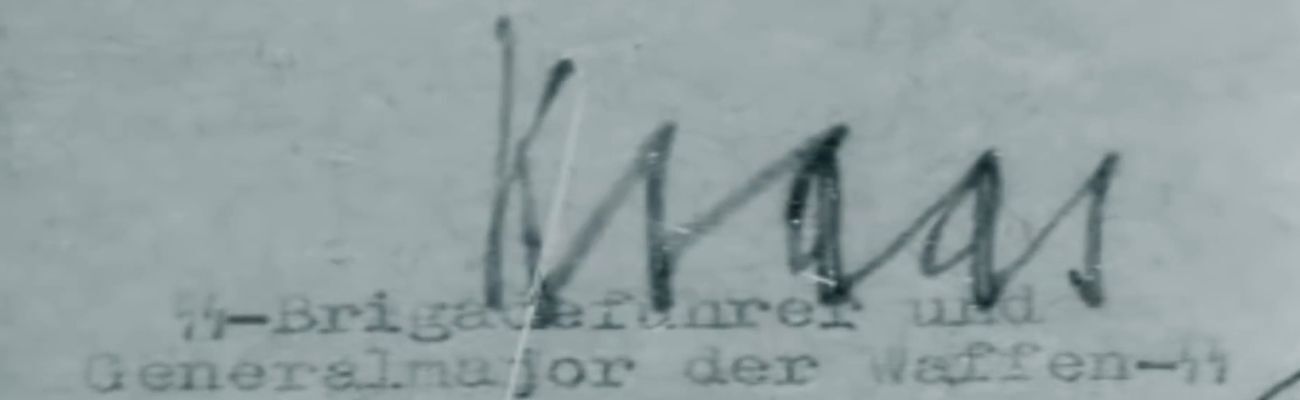
Signature of: hugo kraas